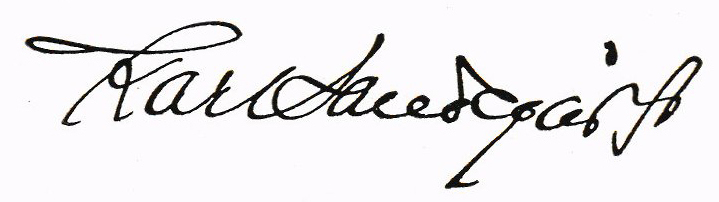
Signature of: karl sandegård